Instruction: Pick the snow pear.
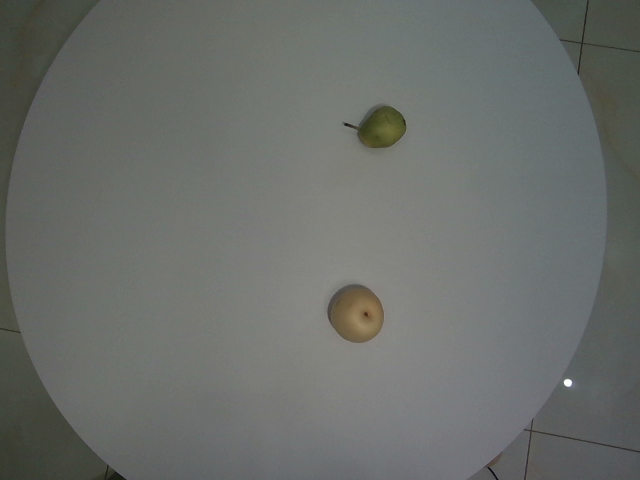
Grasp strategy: vertical